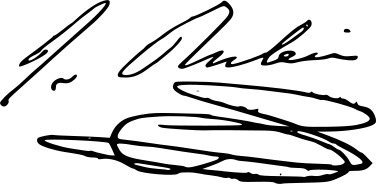
Signature of: federico rubio y galí